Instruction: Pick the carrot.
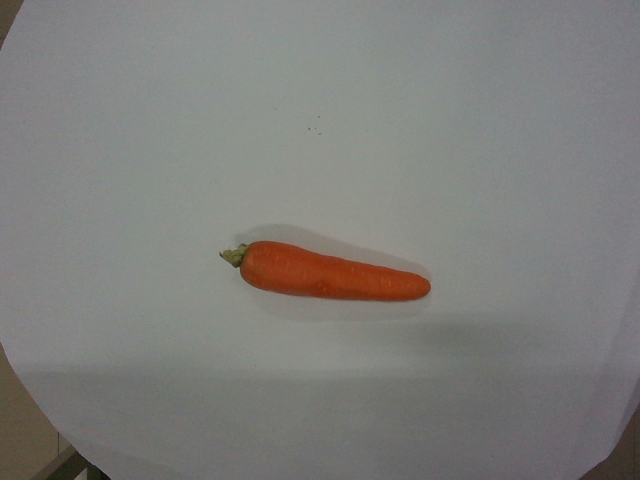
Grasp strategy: vertical